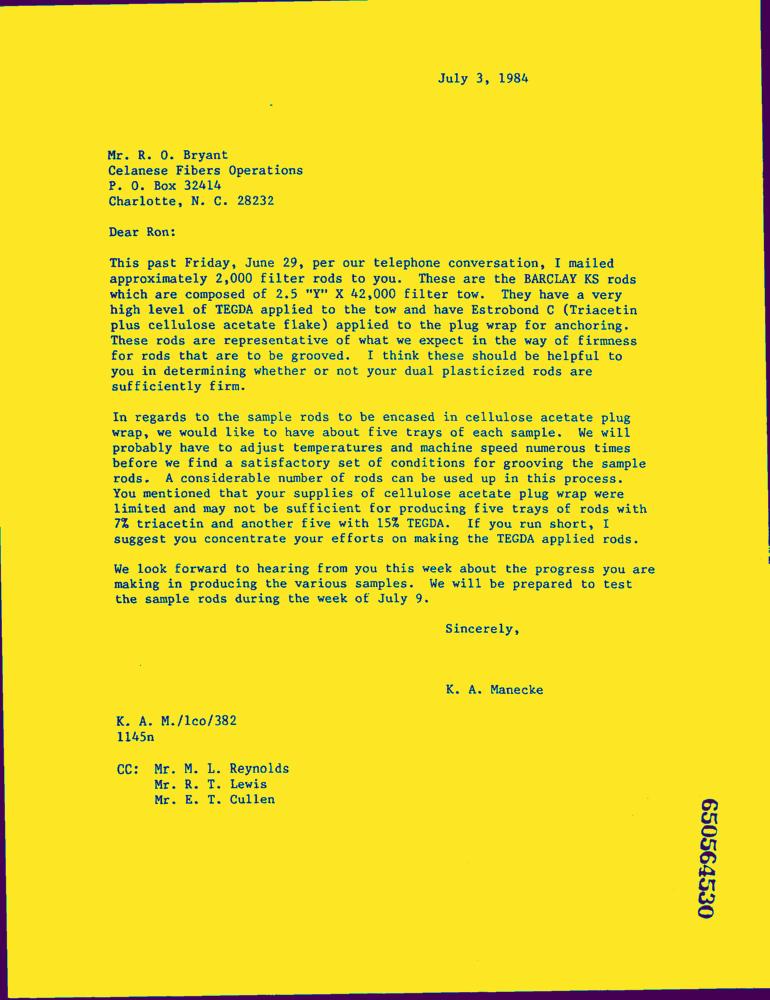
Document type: Letter-Doc